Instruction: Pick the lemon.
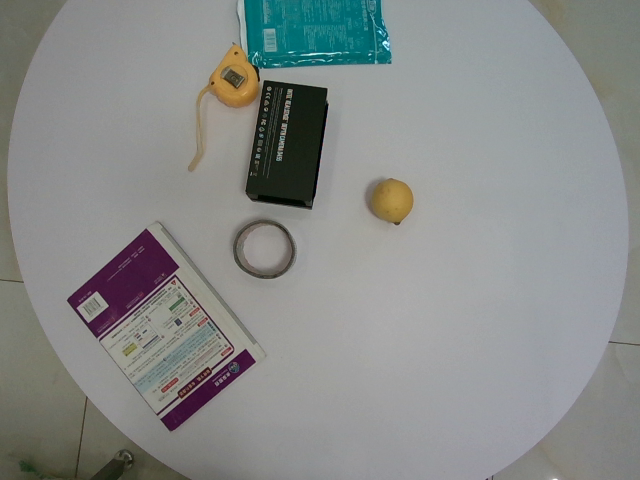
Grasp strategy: vertical